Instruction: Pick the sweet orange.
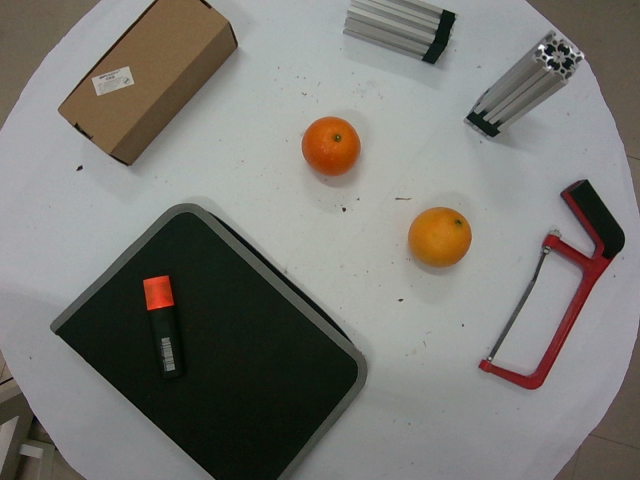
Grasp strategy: vertical